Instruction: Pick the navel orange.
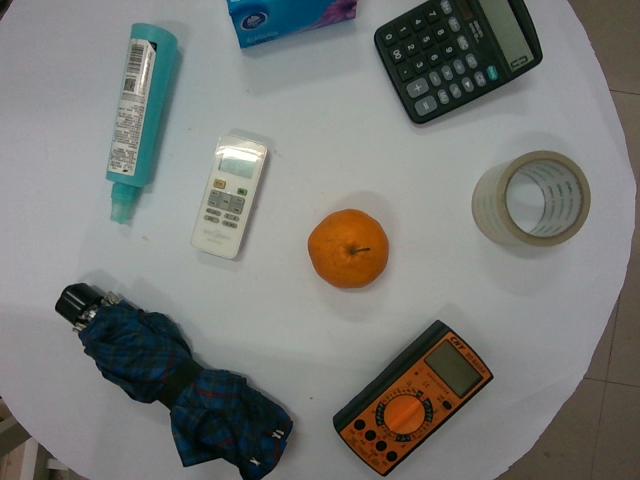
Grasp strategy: vertical